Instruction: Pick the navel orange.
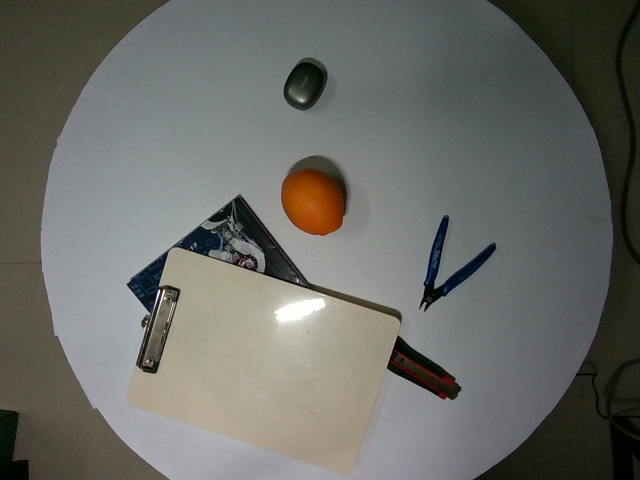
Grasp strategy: vertical